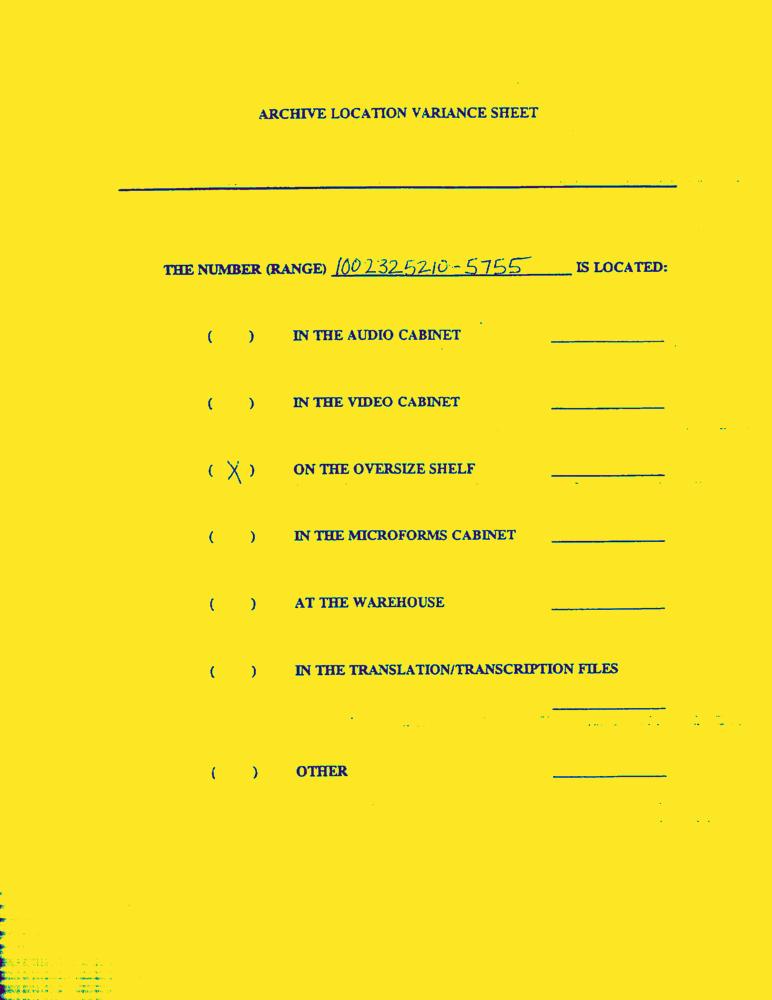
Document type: AD